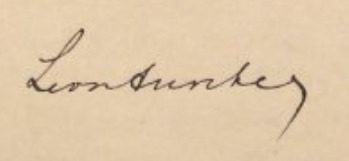
Signature of: léon auscher